Question: Can you provide the account number mentioned in the document?
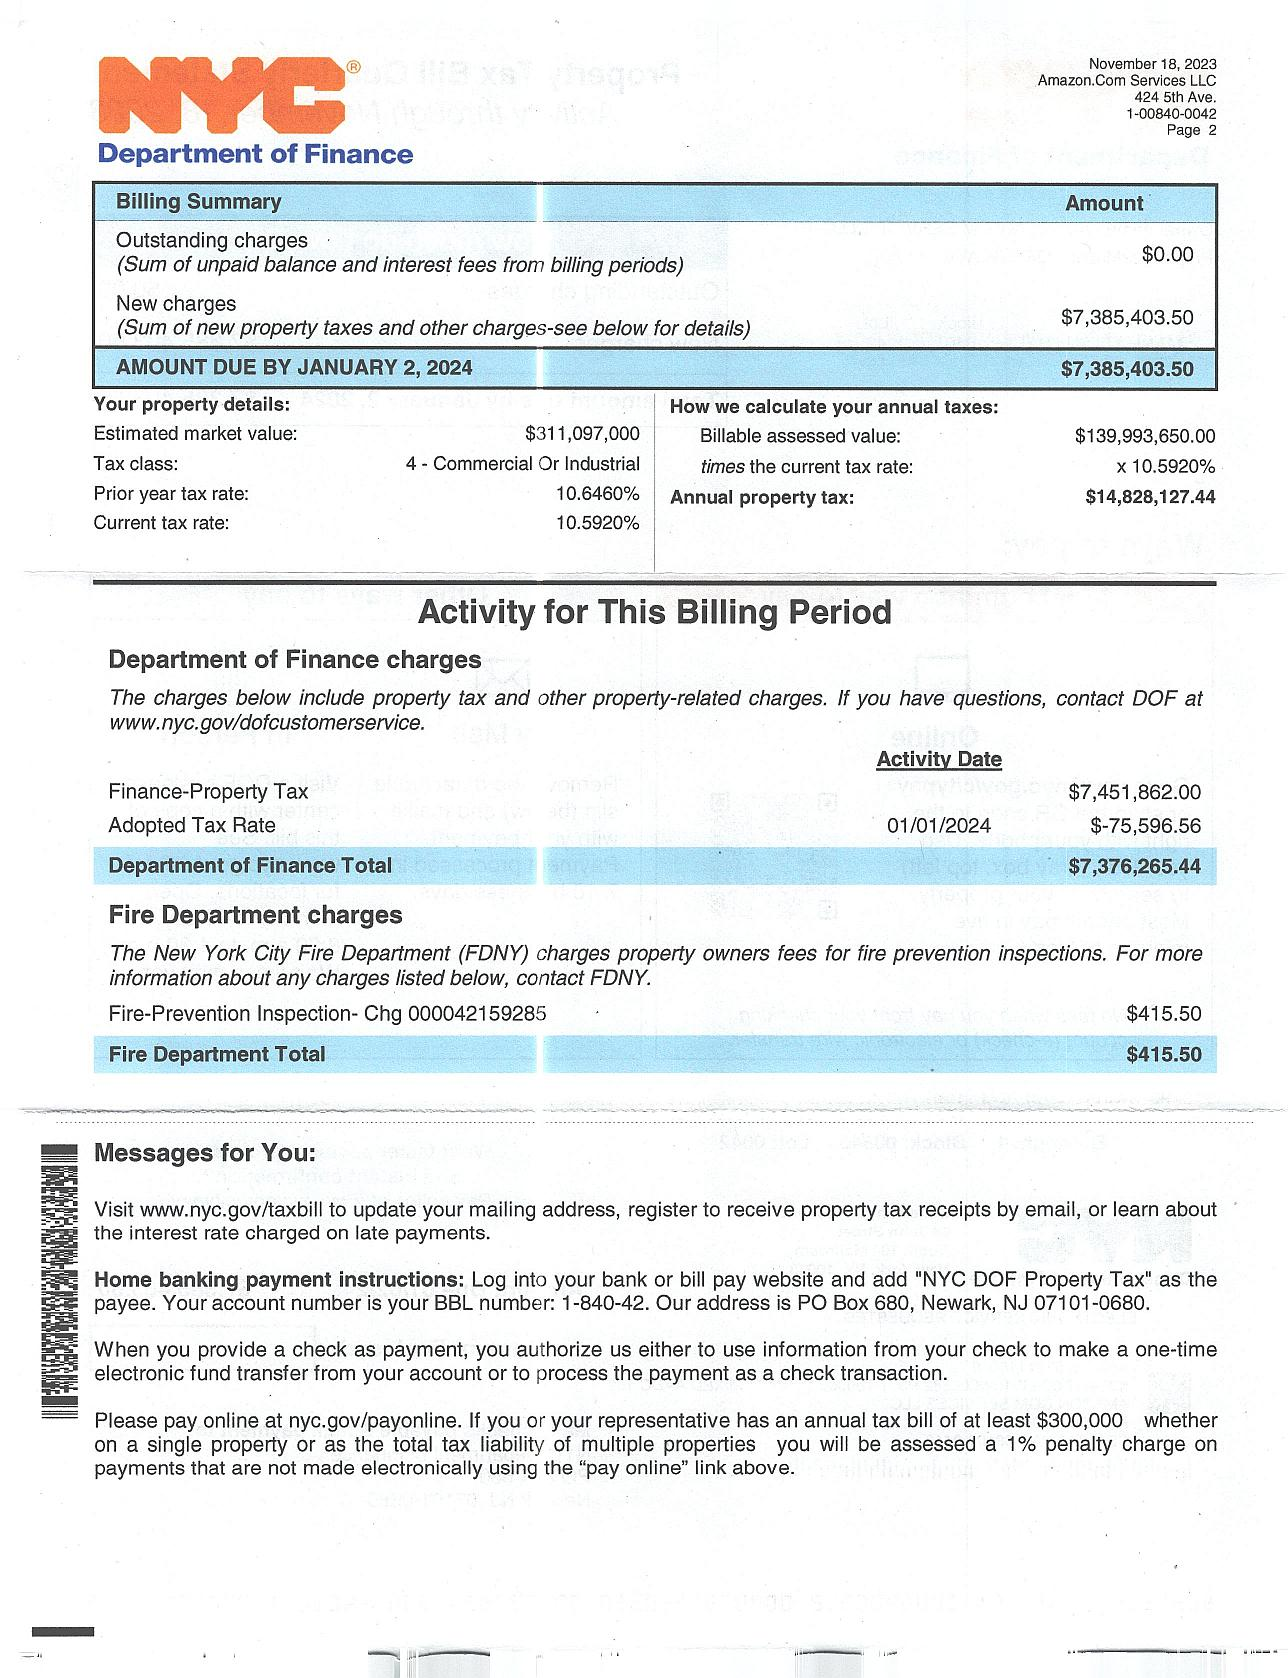
Answer: "1-840-42"